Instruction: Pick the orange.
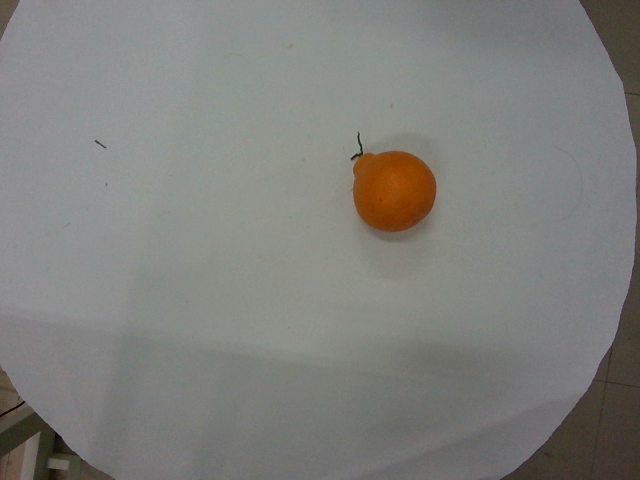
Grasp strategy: vertical